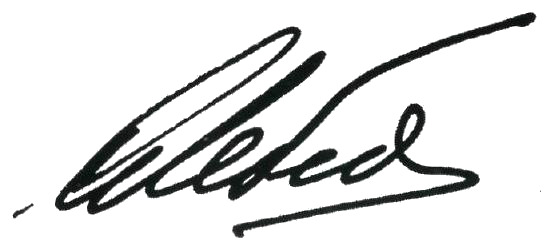
Signature of: sergey alexeyevich lebedev